Question: What is the address or location of the property listed in the document?
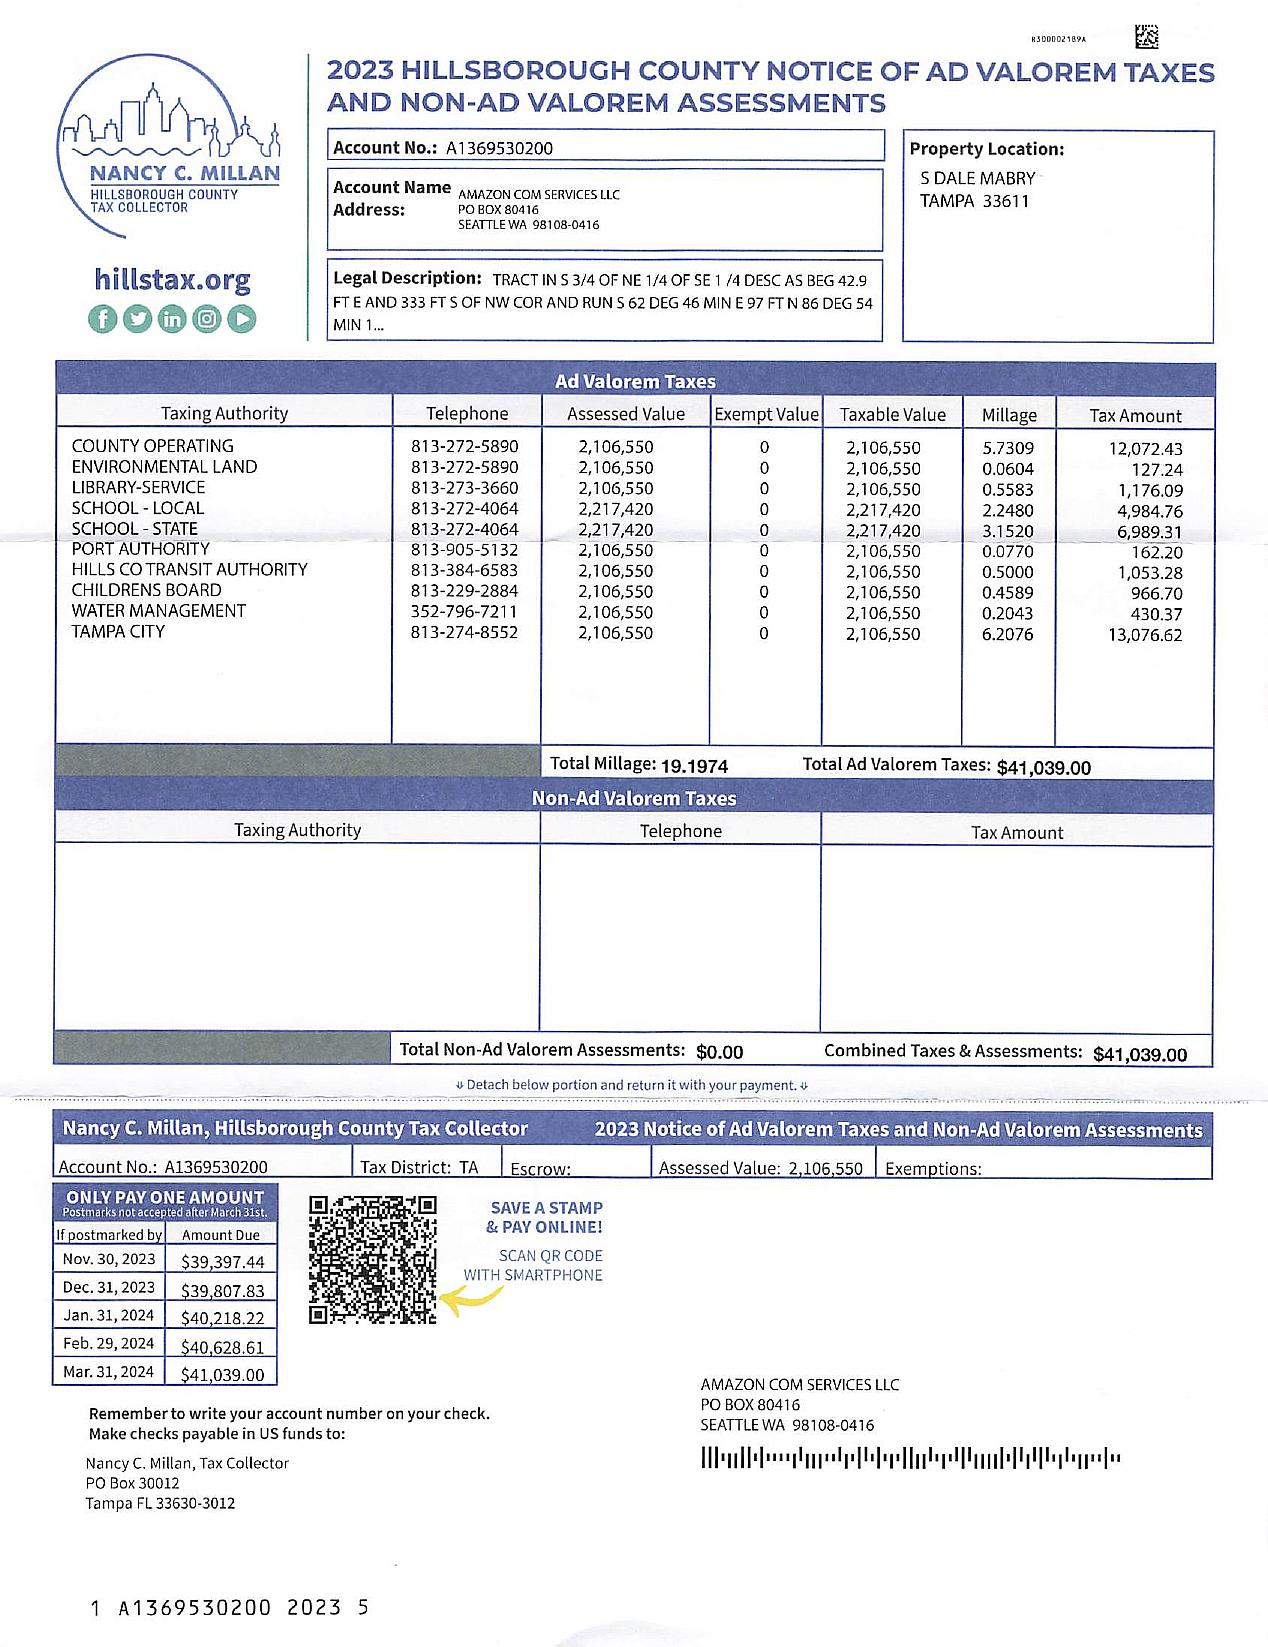
Answer: "5 DALE MABRY TAMPA 33611"